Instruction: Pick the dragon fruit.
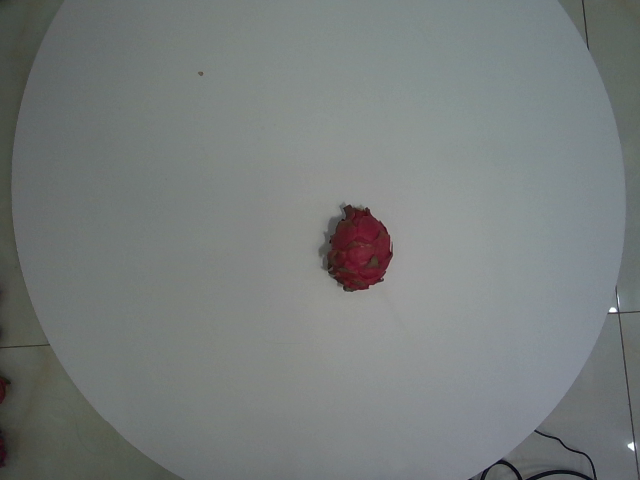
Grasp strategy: vertical